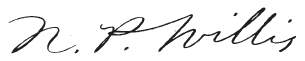
Signature of: nathaniel parker willis